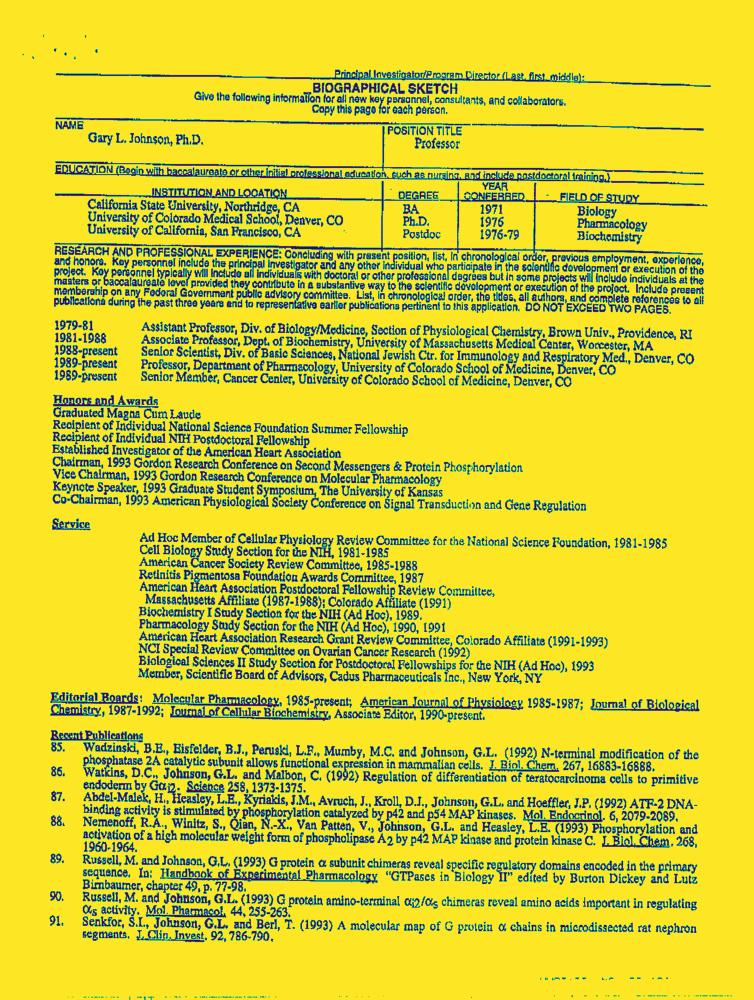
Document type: Resume-Doc